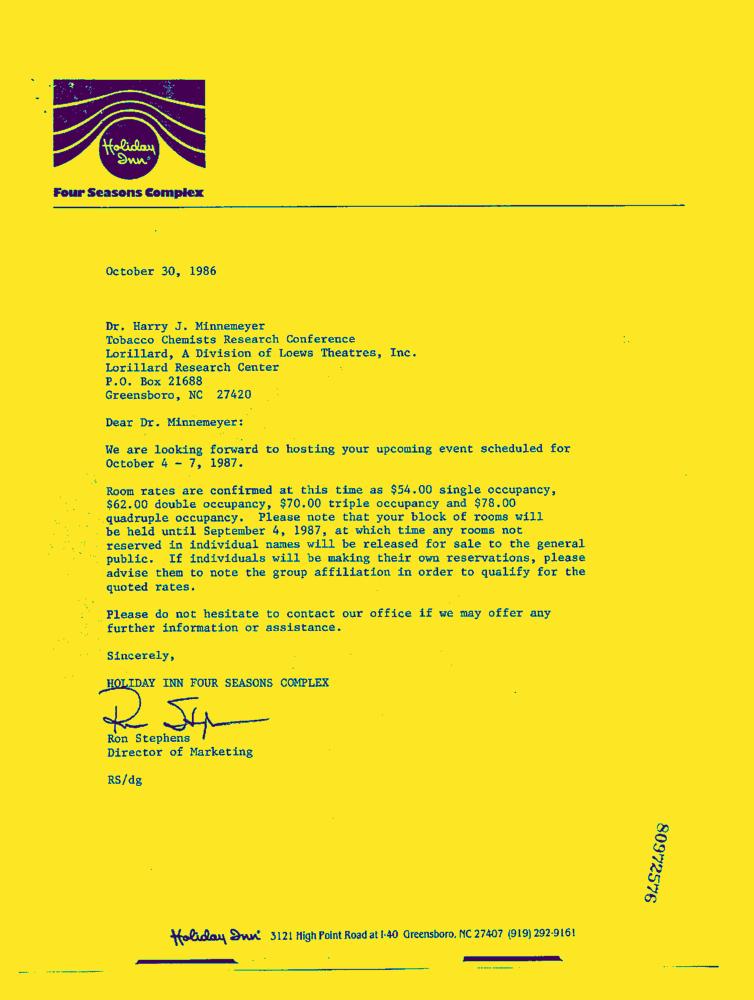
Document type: Letter-Doc